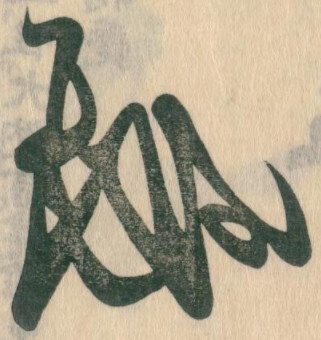
Signature of: kujō yoritsune